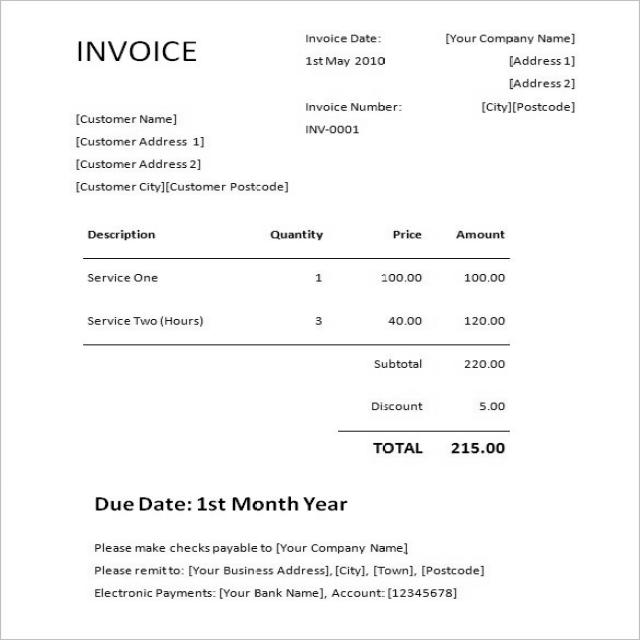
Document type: Invoice